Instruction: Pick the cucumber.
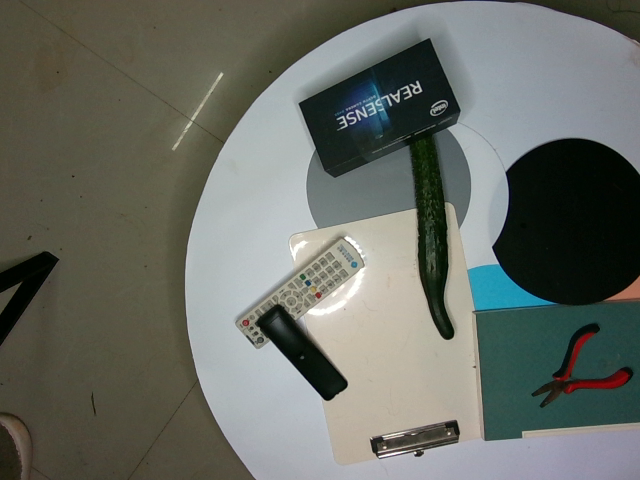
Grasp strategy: vertical